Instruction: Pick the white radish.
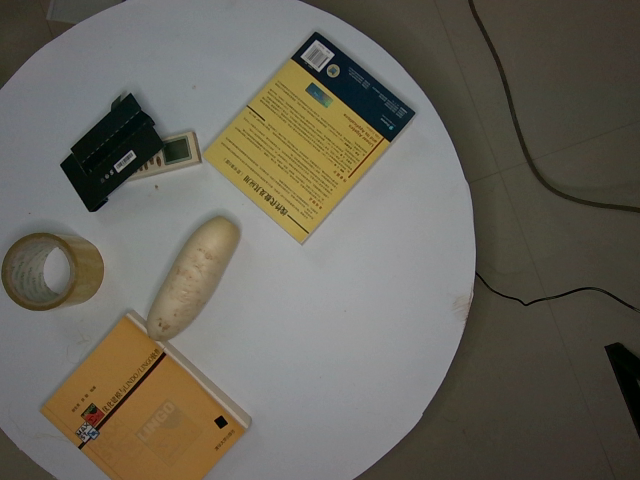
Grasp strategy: vertical